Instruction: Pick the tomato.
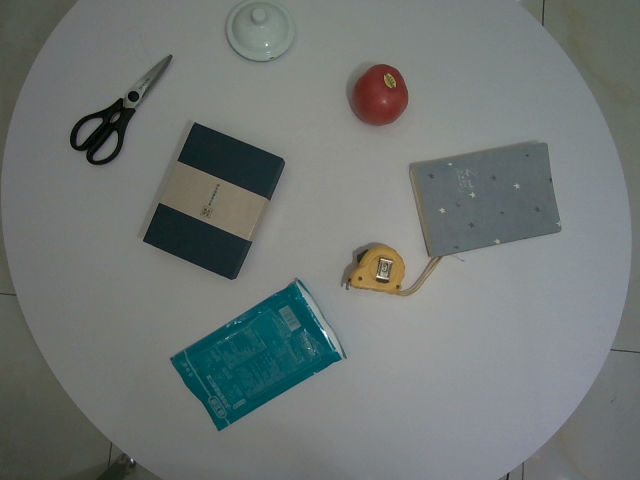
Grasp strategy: vertical